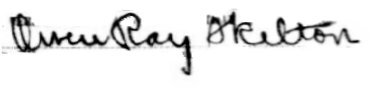
Signature of: owen ray skelton